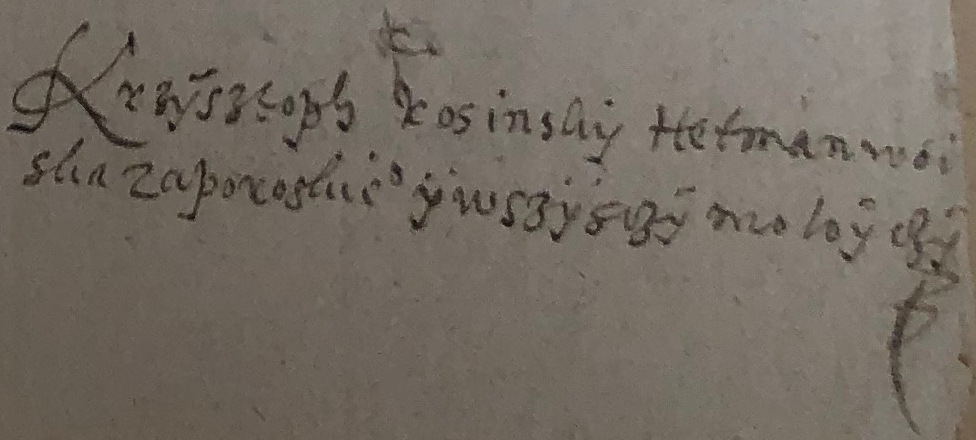
Signature of: krzysztof kosiński